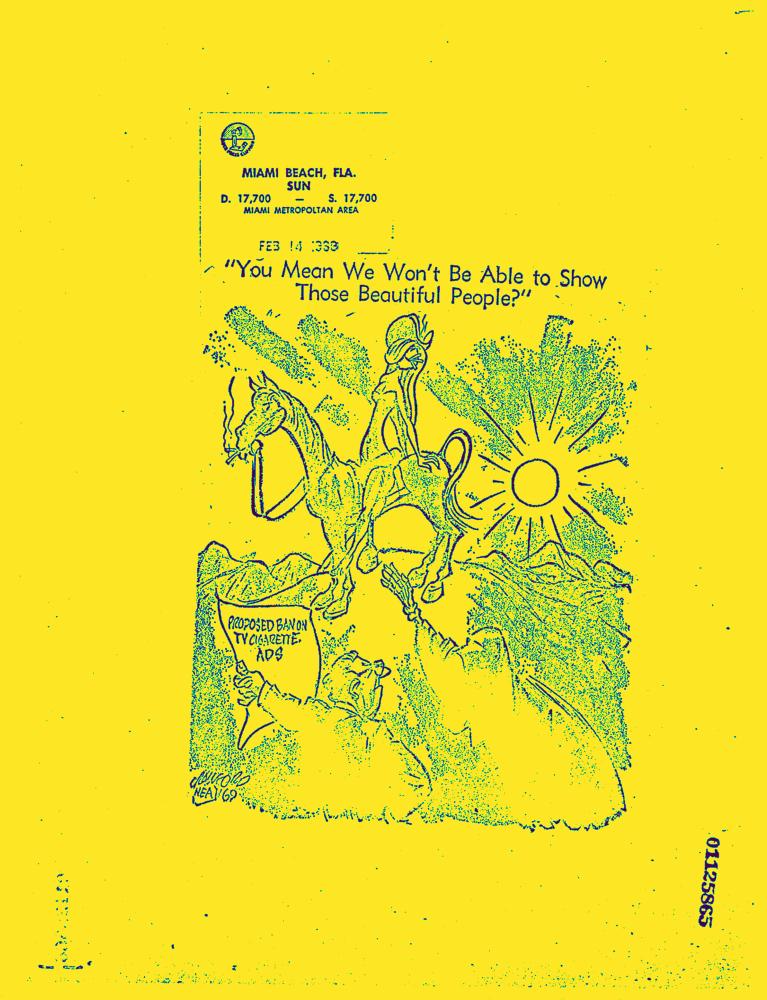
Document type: News-Article